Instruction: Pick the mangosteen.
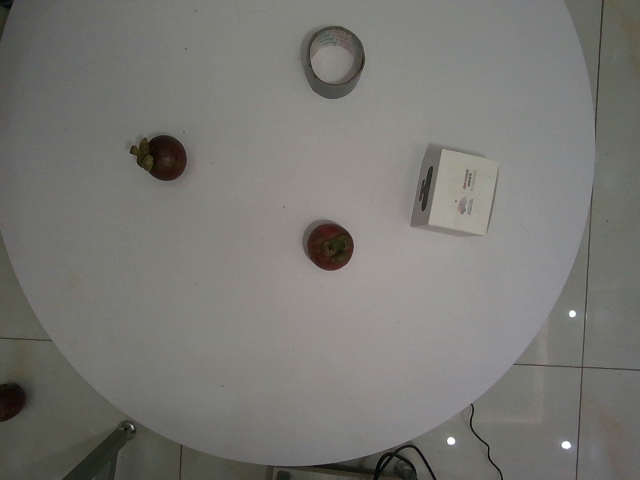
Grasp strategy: vertical